Question: Which state is mentioned in the document?
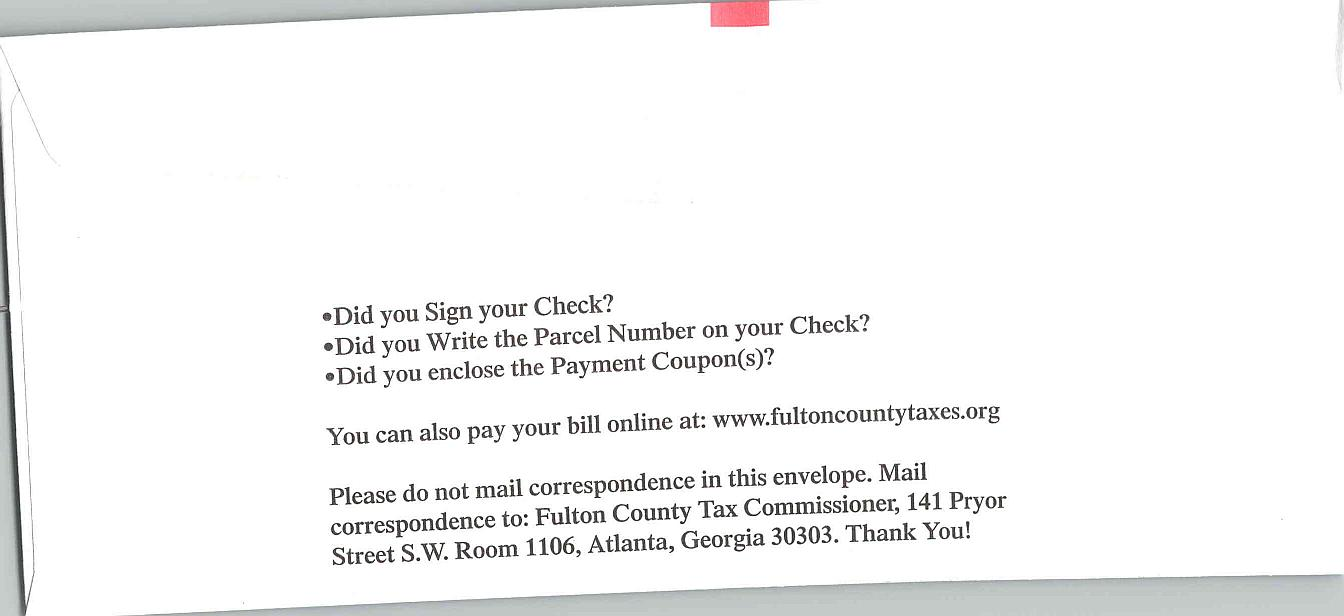
Answer: "Georgia"